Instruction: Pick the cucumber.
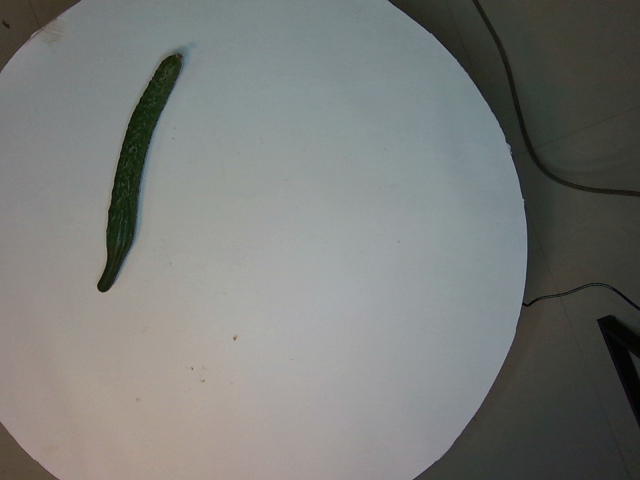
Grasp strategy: vertical